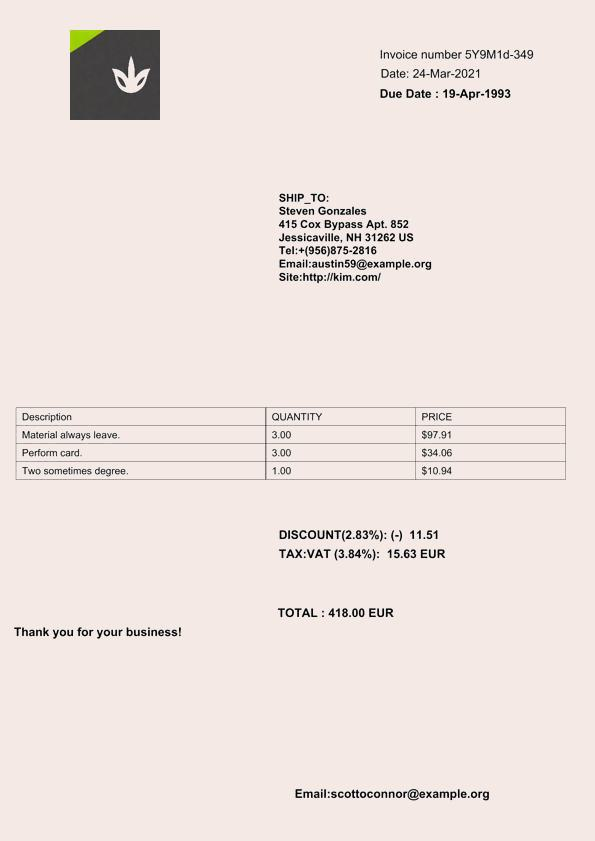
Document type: Invoice